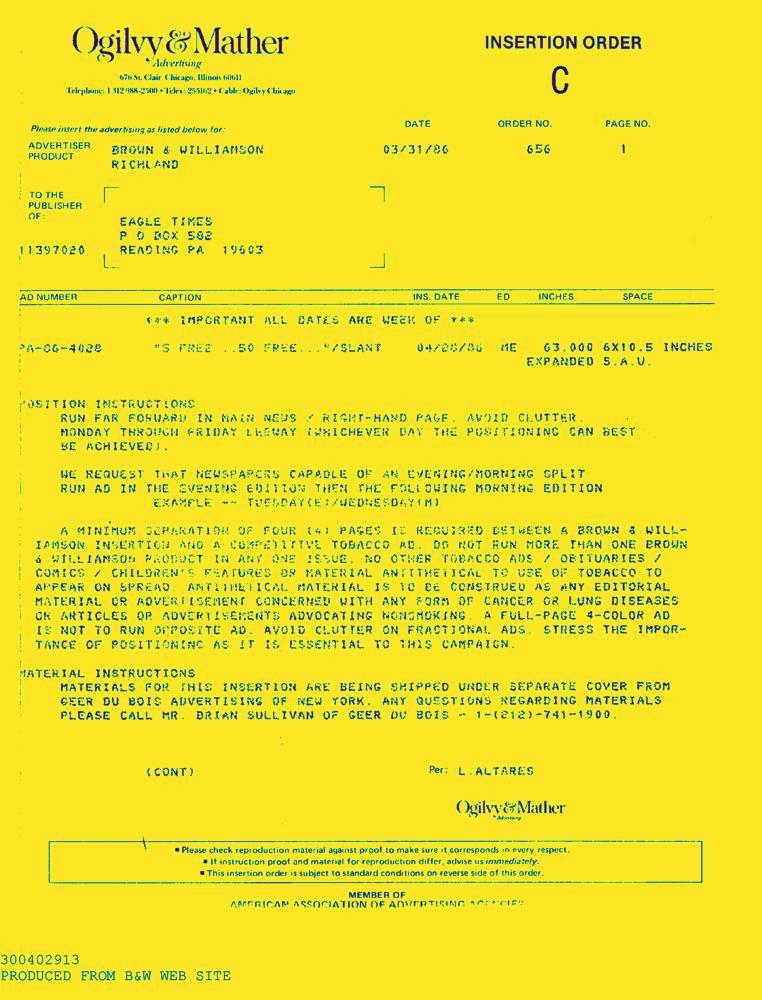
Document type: AD